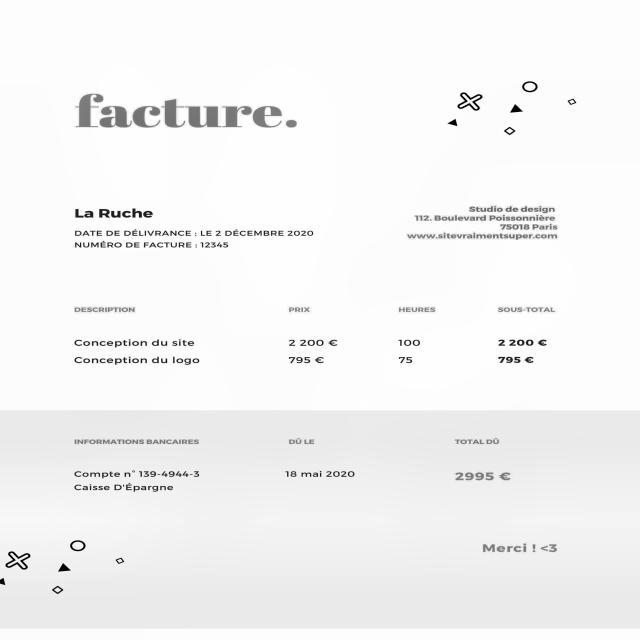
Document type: Invoice